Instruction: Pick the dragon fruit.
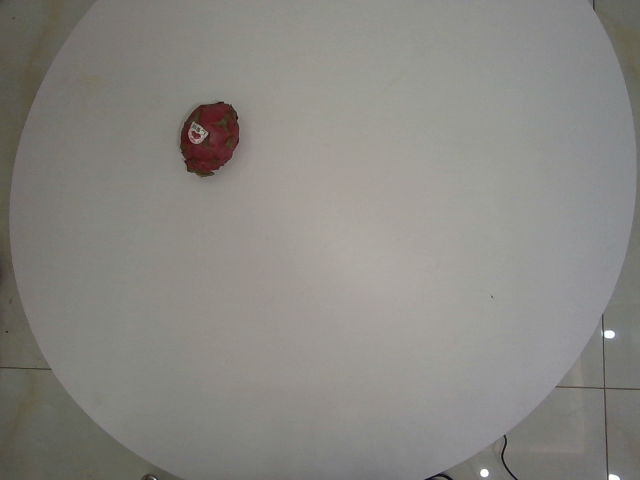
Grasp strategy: vertical